Question: What is the filing due date as per the document?
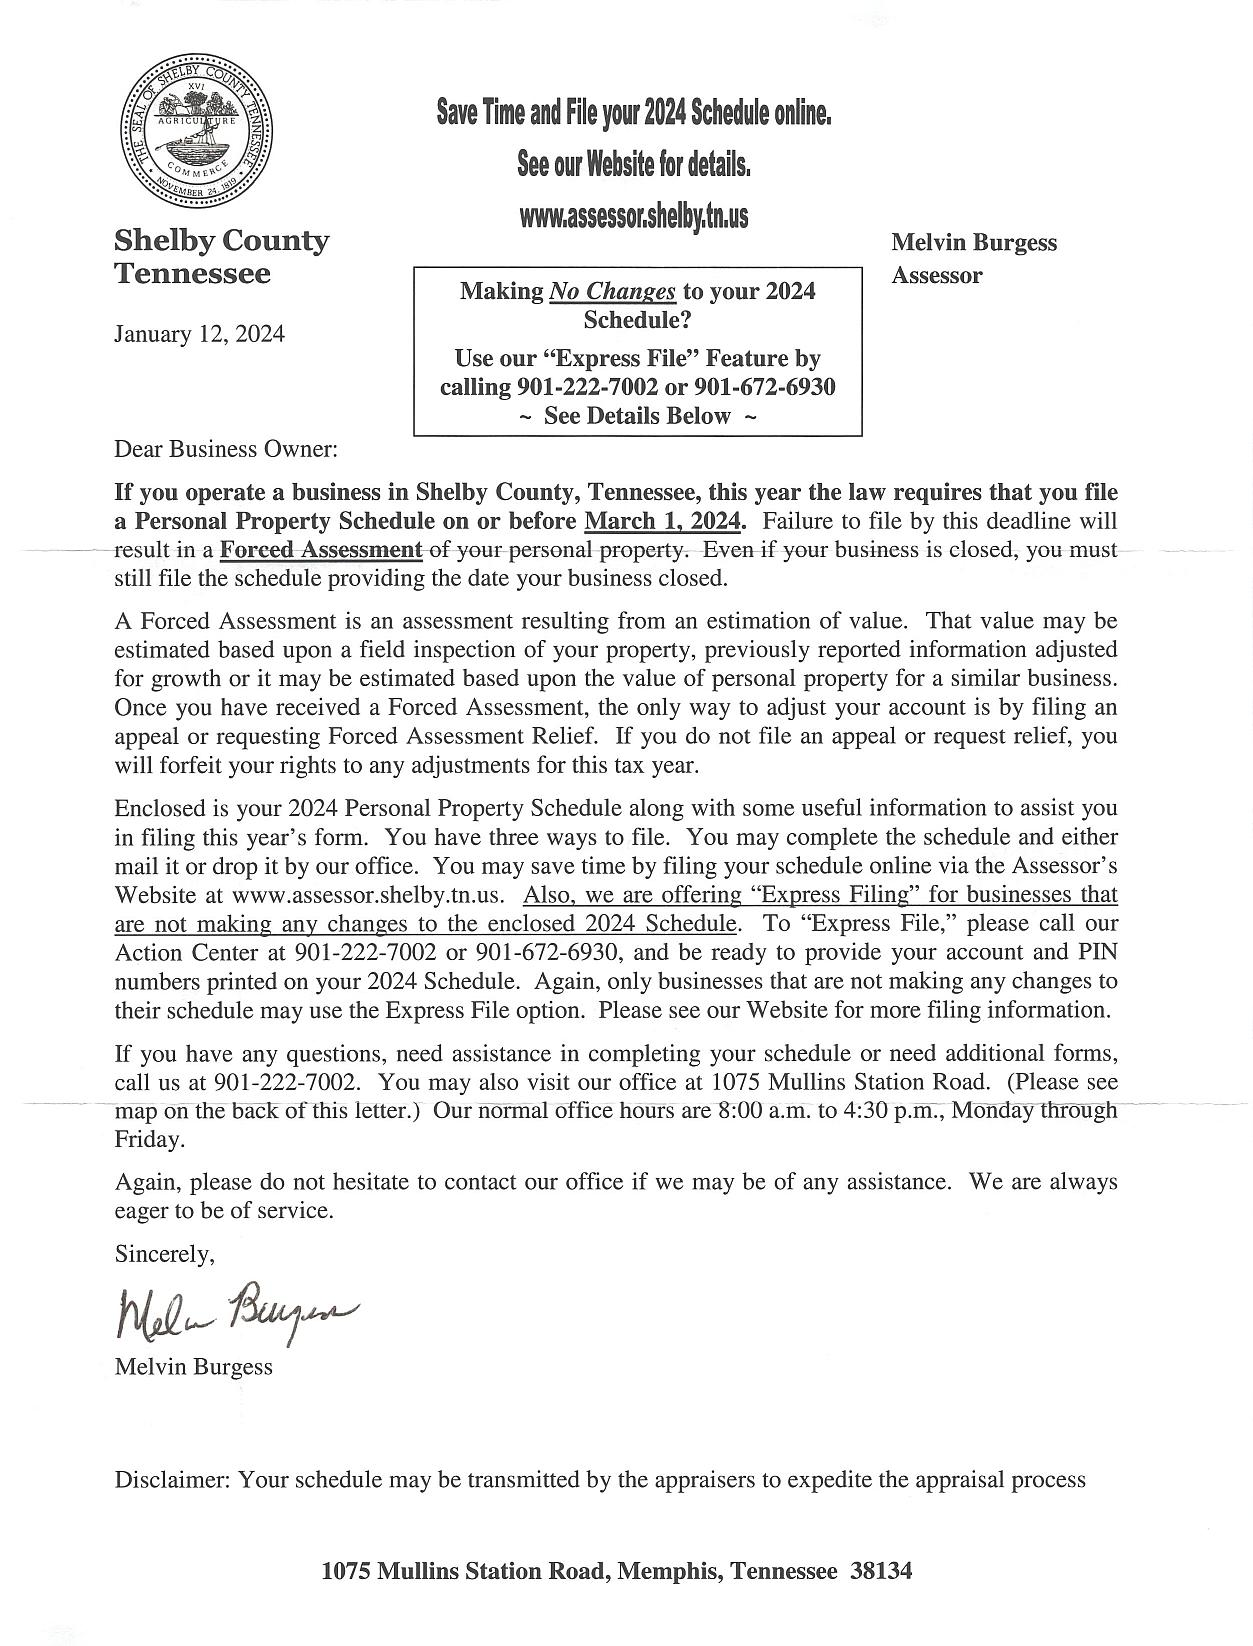
Answer: "1-Mar-24"